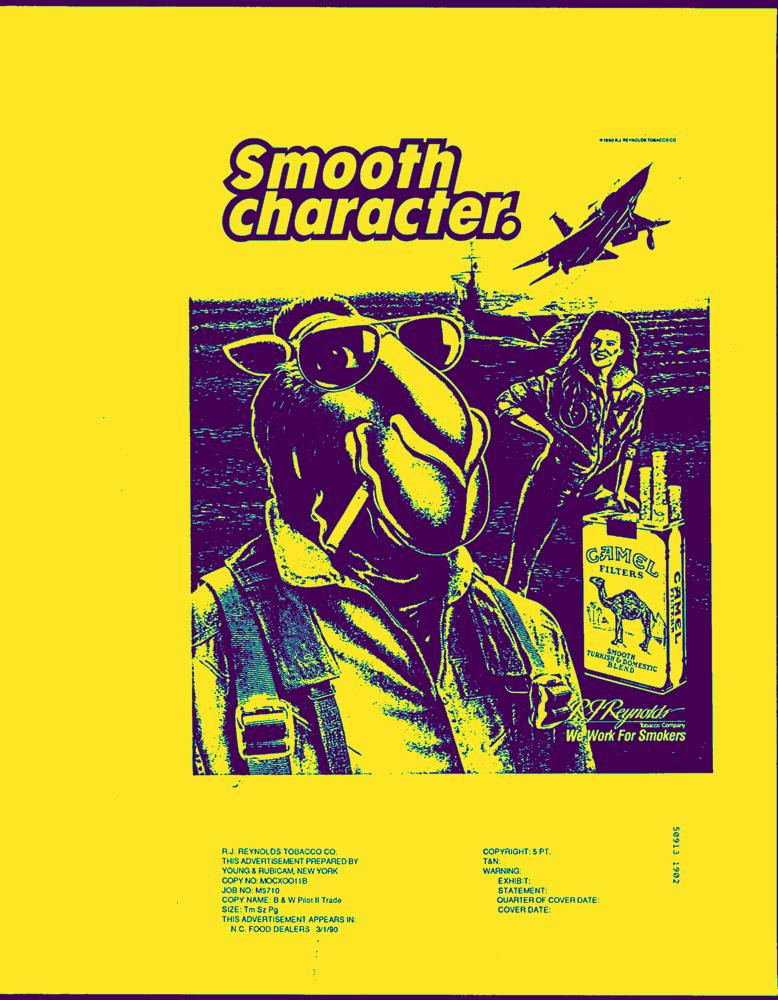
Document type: AD